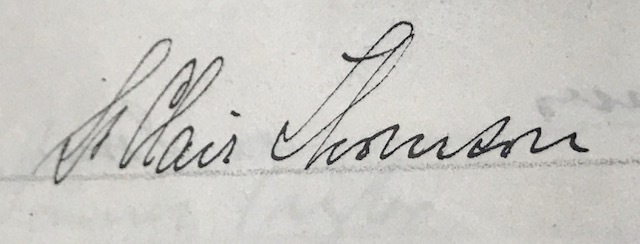
Signature of: st clair thomson